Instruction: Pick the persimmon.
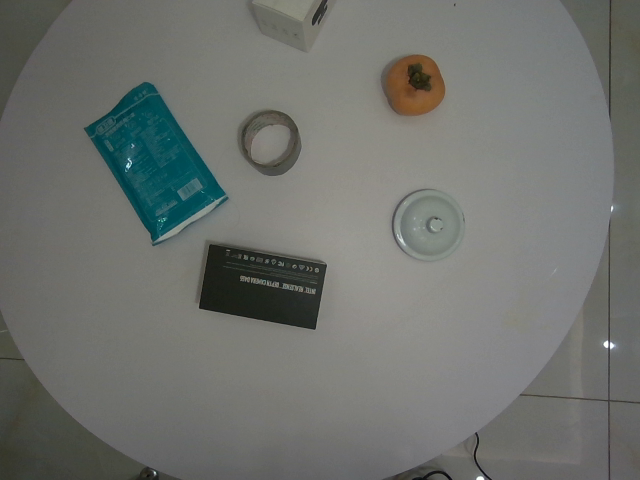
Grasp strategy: vertical